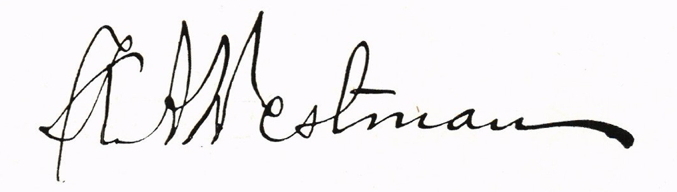
Signature of: karl allan westman